Question: How is the history relevant to the case?
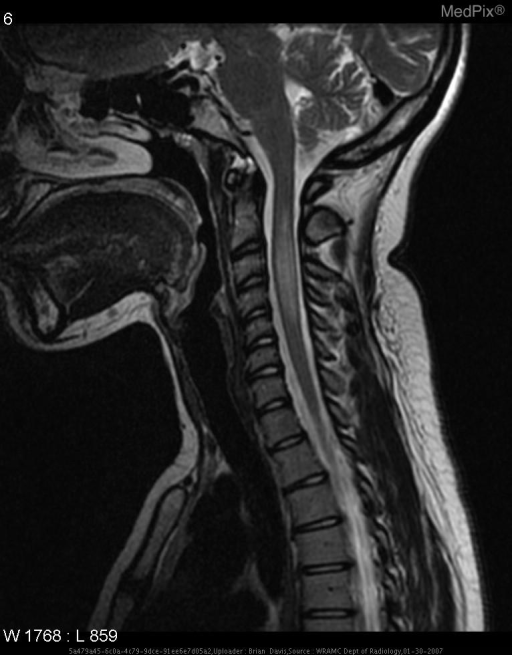
Answer: The patient's history of 21 y.o. woman with 5-7d h/o cervical neck pain associated intermittent shooting and tingling pains in both arms (L>R).
Negative Medical history, Family history, or Social History.  No medications. is key in understanding the case.